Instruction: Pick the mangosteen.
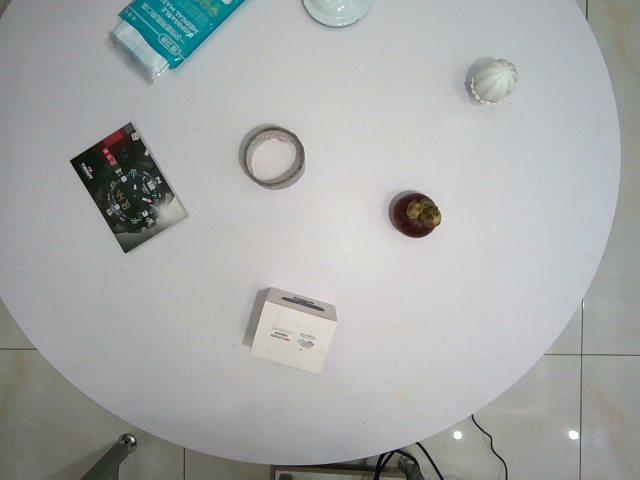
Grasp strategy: vertical